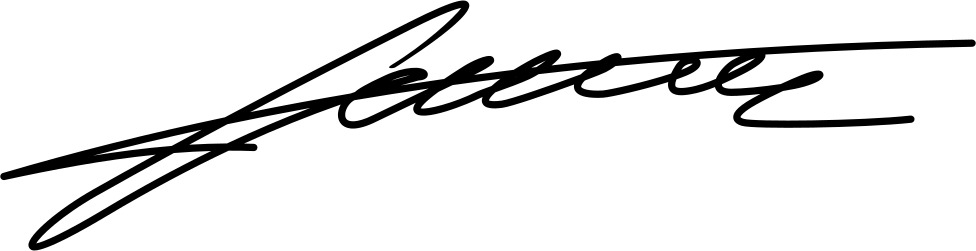
Signature of: lefter koka